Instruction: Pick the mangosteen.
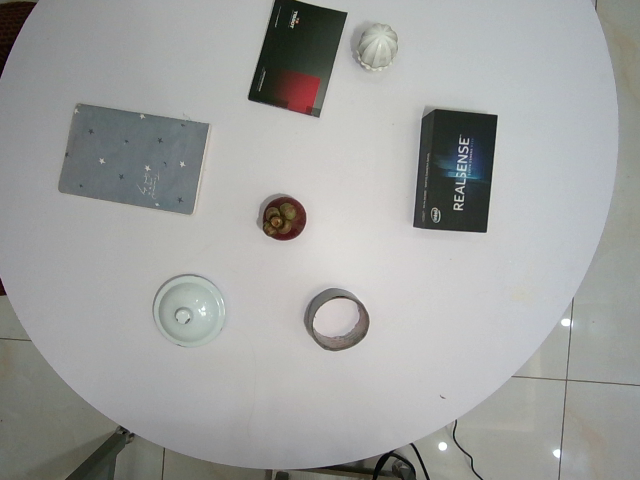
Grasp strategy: vertical